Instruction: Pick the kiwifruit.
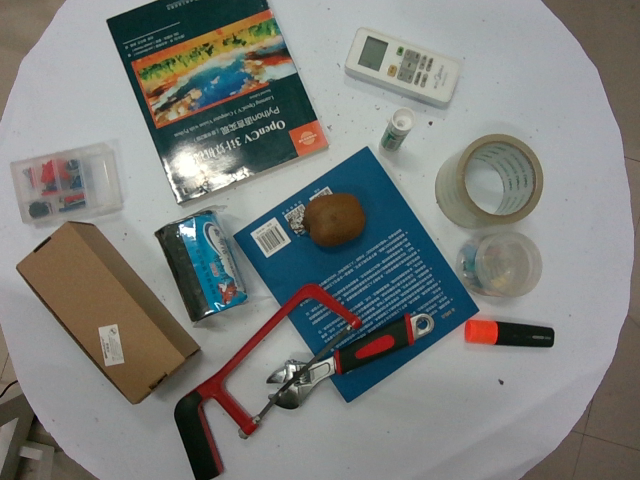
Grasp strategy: vertical